Question: What type of tax is indicated in the document, personal property or real estate?
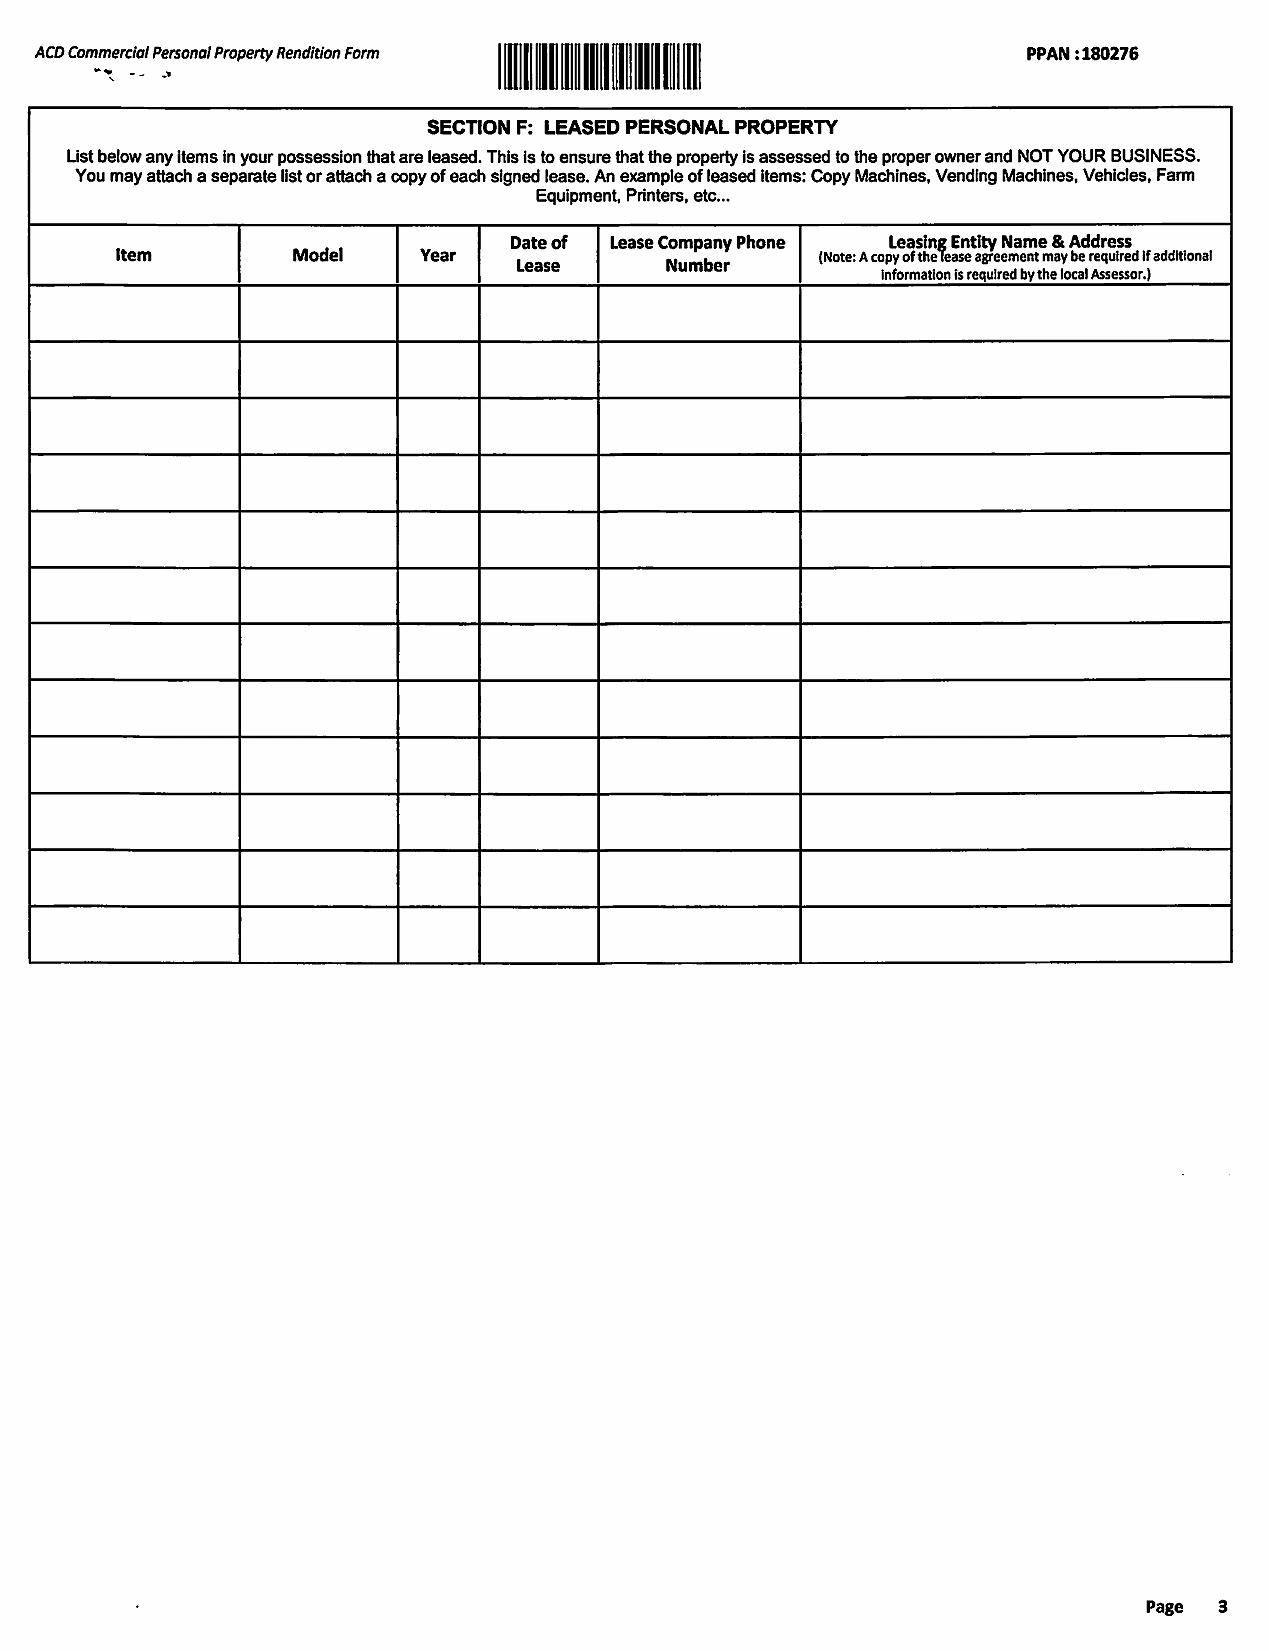
Answer: "Personal Property"